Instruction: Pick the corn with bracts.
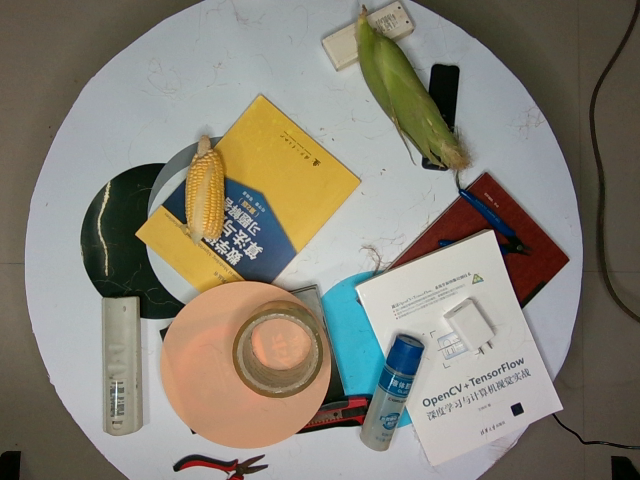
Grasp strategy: vertical